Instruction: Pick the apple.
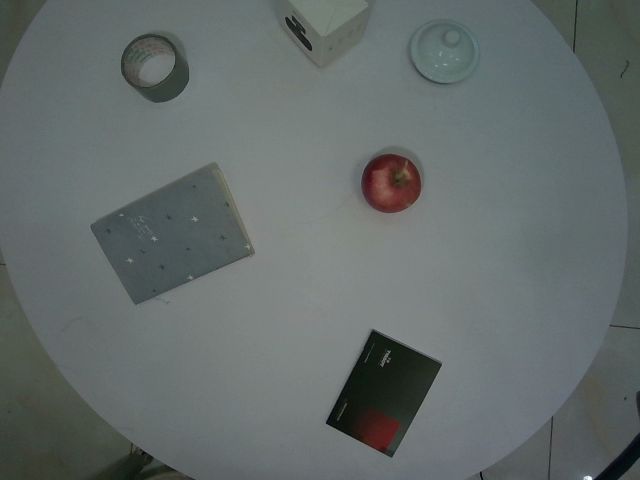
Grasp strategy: vertical